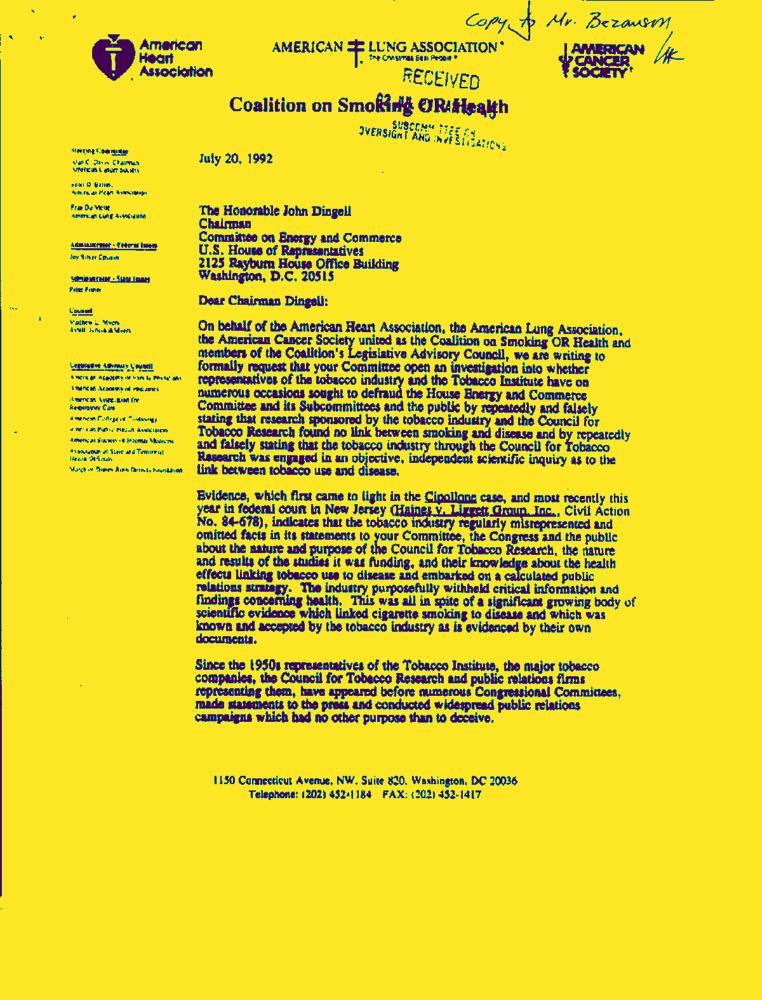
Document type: Letter-Doc